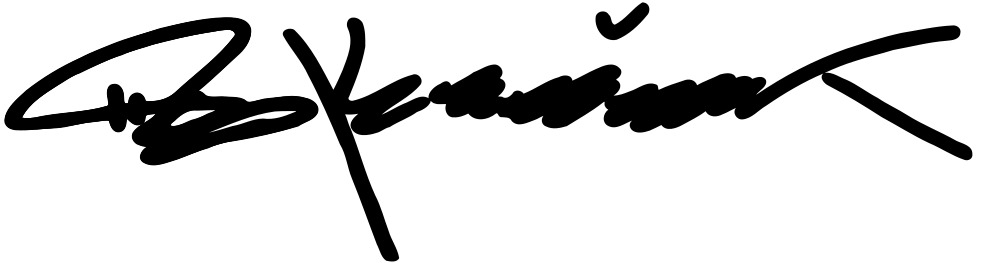
Signature of: joko widodo